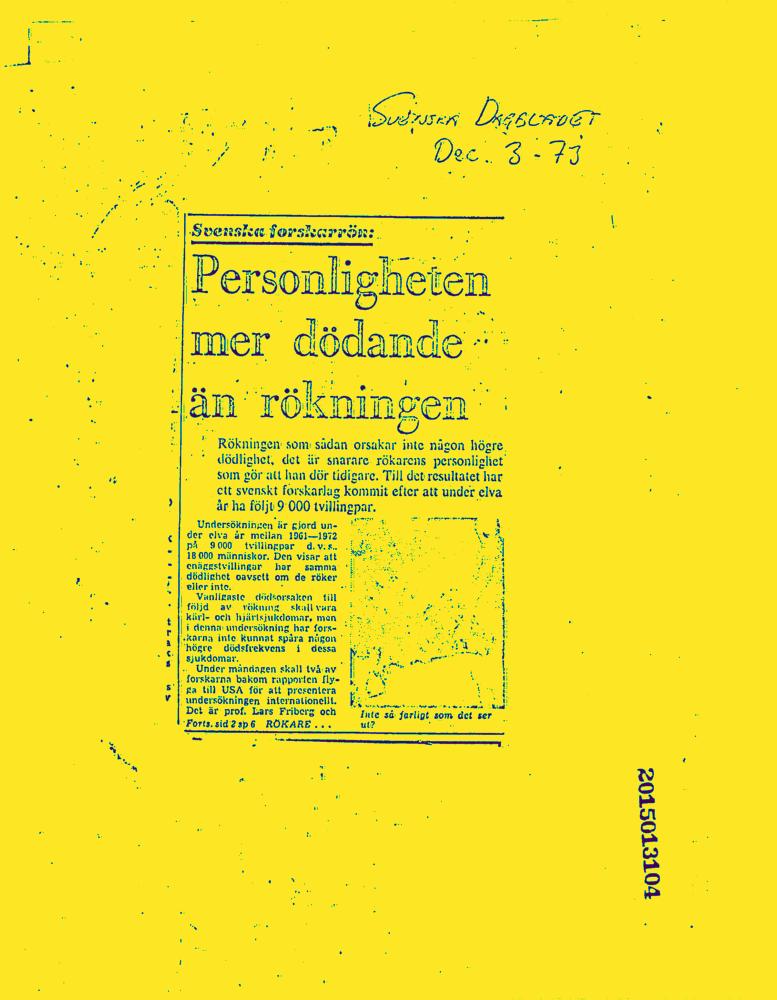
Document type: News-Article